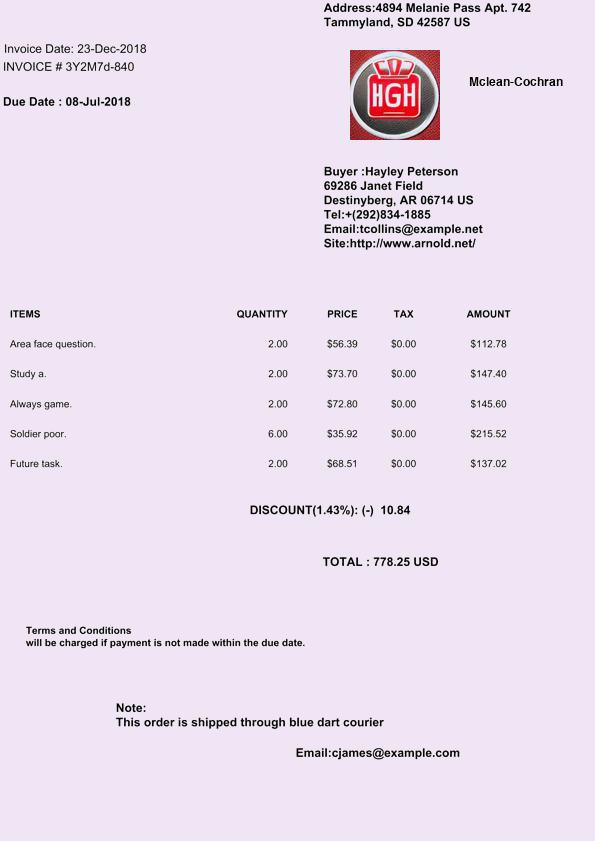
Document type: Invoice